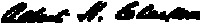
Signature of: robert harper clarkson